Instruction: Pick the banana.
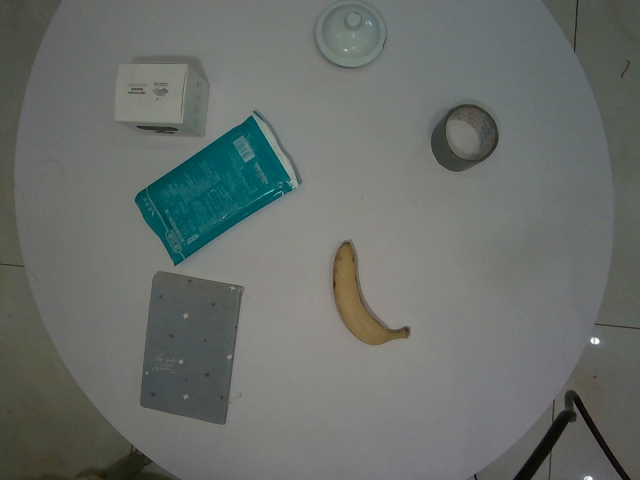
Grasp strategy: vertical